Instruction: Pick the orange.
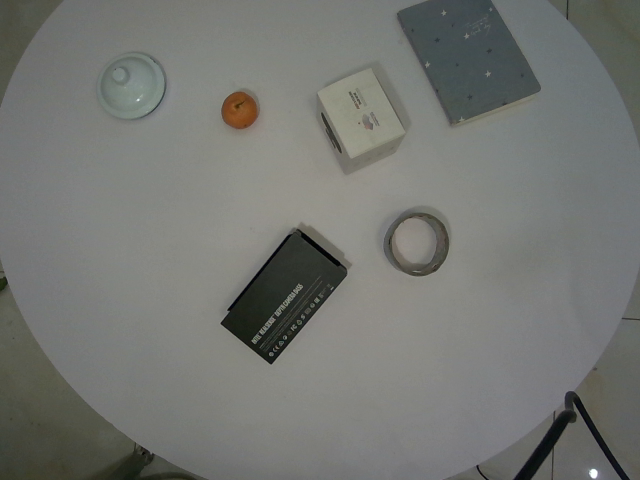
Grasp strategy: vertical